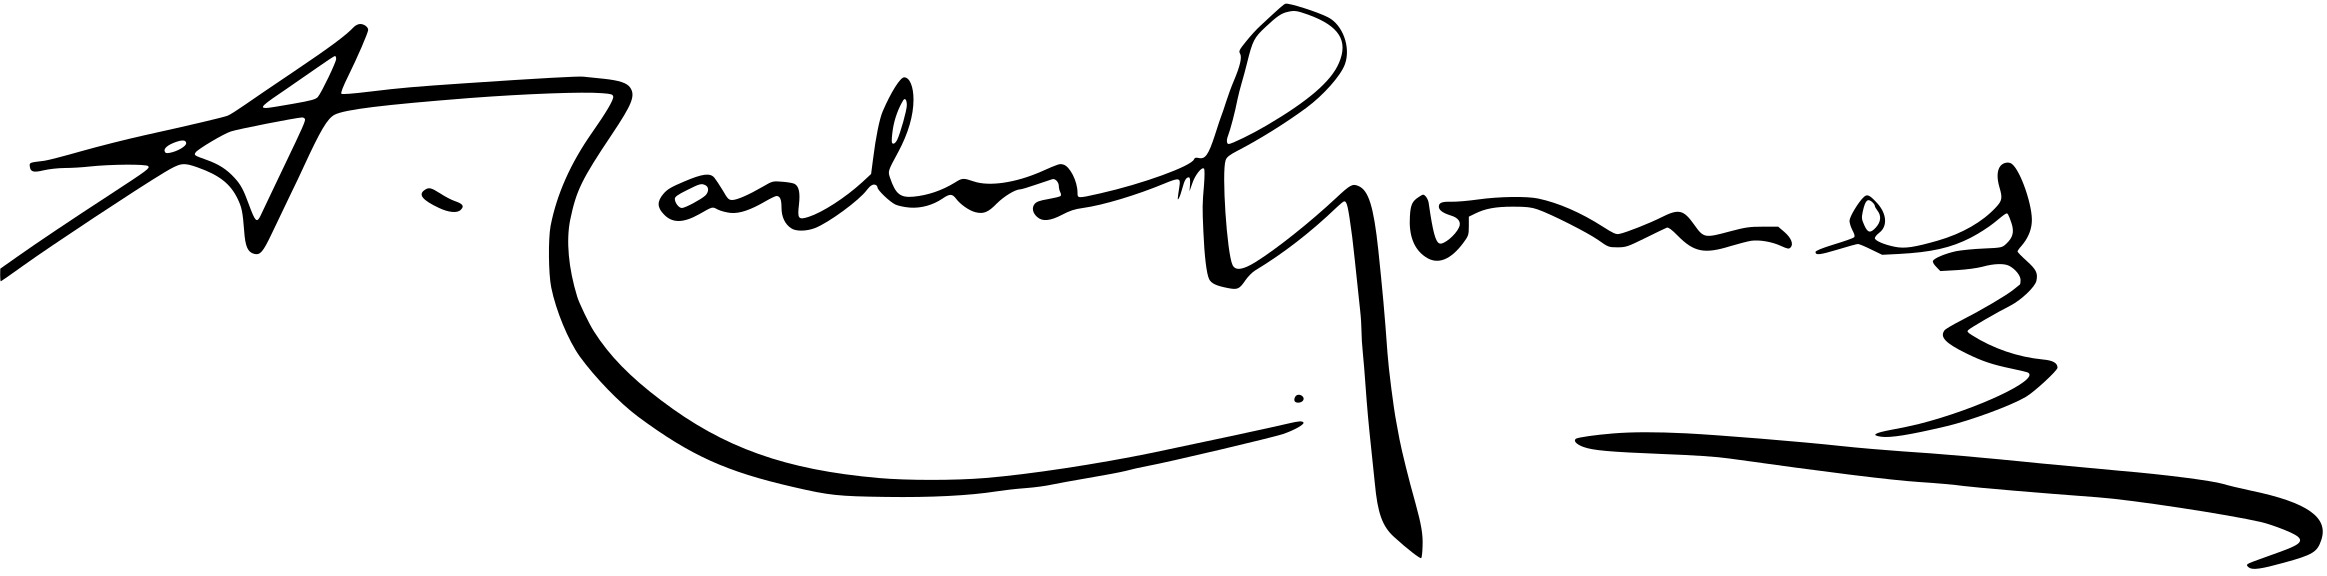
Signature of: antônio carlos gomes